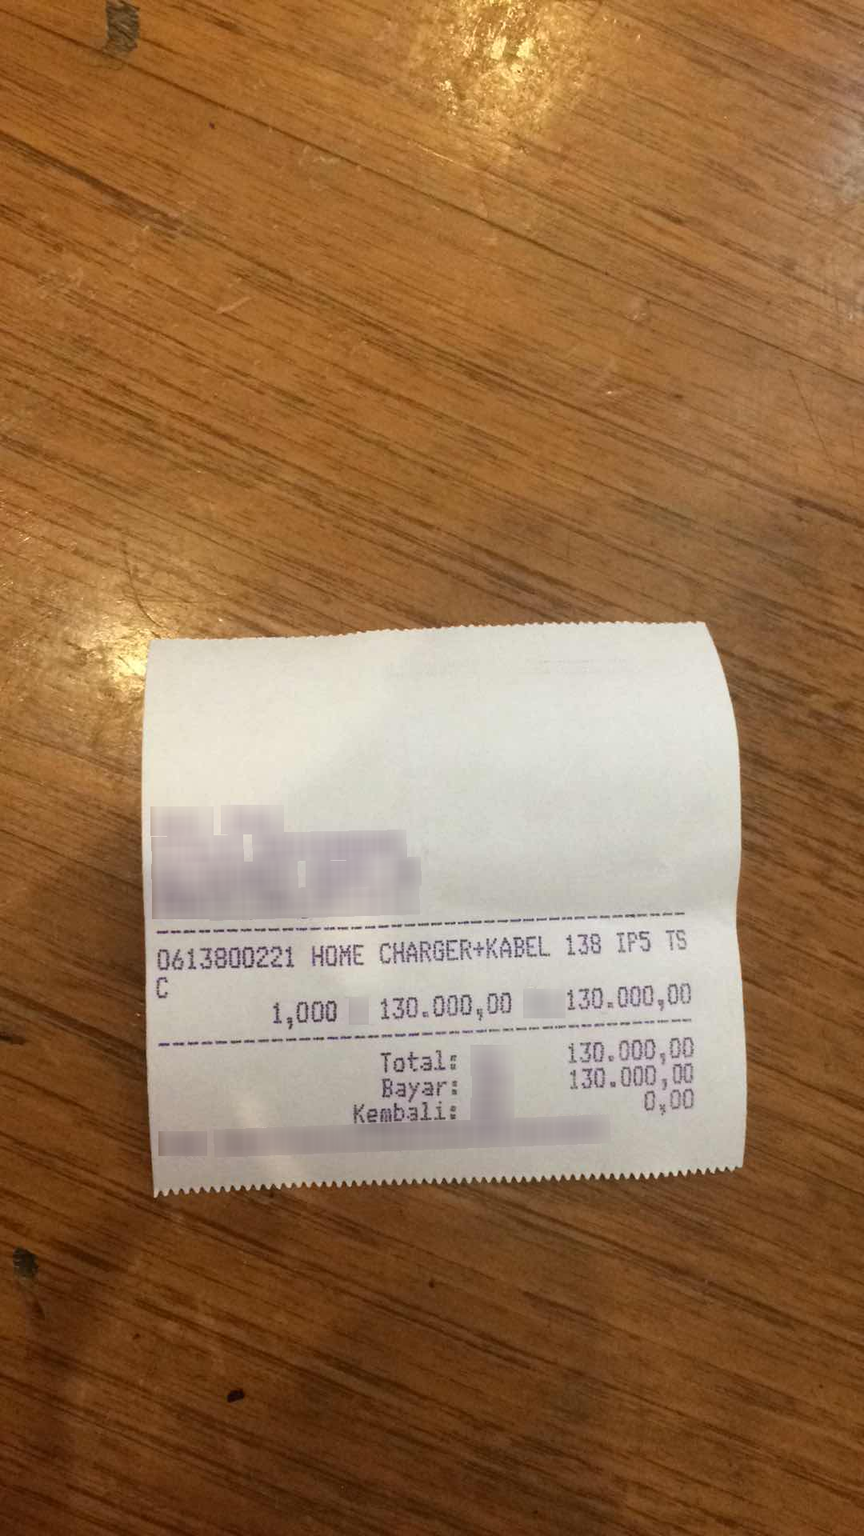
Extraction:
receipt: line_items: name: HOME CHARGER+KABEL 138 IP5 TS C
price: 130.000,00
qty: 1,000
total: 130.000,00